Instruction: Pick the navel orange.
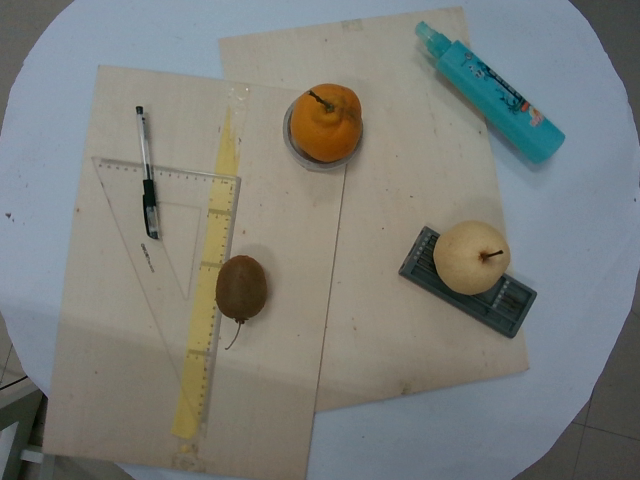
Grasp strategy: vertical